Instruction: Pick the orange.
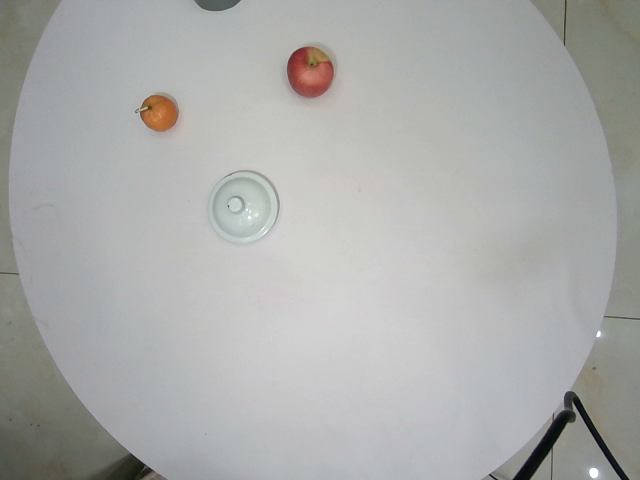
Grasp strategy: vertical